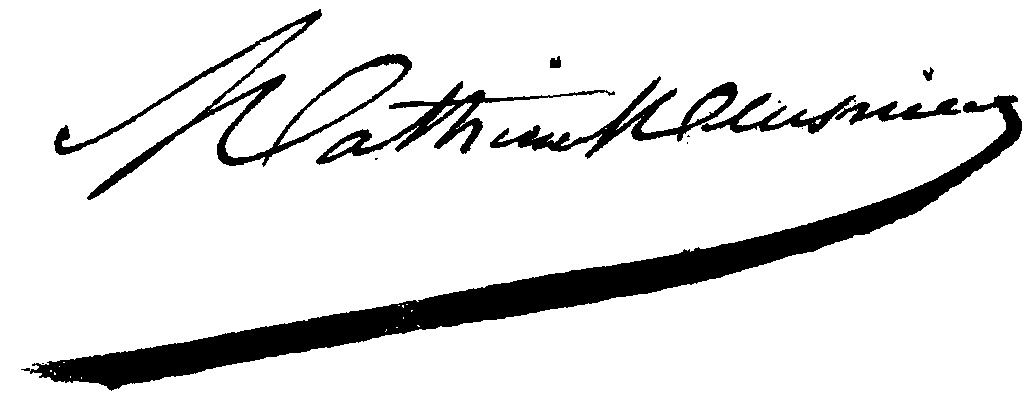
Signature of: mathieu meusnier